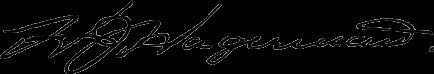
Signature of: herbert james hagerman